Question: What was observed in the imaging?
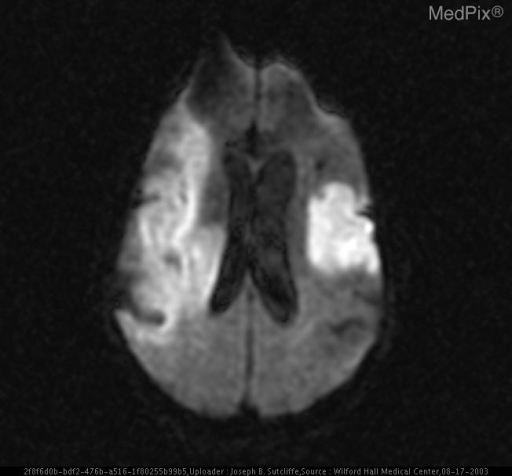
Answer: The imaging shows Image 1, is a non-contrast CT obtained immediately following her altered mental status on hospital day 3. It reveals hypodensities in the cortical and subjacent white matter regions of the left MCA and left PCA. These findings had been present on HD1 and were felt to represent subacute embolic strokes from cardiac emboli due to a lapse of anticoagulant therapy for her chronic A-fib.
Image 2, a diffusion weighted MRI, is obtained shortly after the CT in image 1. It reveals the subacute L MCA stroke, but also reveals an extensive acute R MCA stroke which is not evident on the CT image. This additional stroke is responsible for her acute mental status decline on HD3. Diffusion weighted MRI obtained shortly after the CT reveals extensive, acute R MCA infarct which is not evident on the CT image..